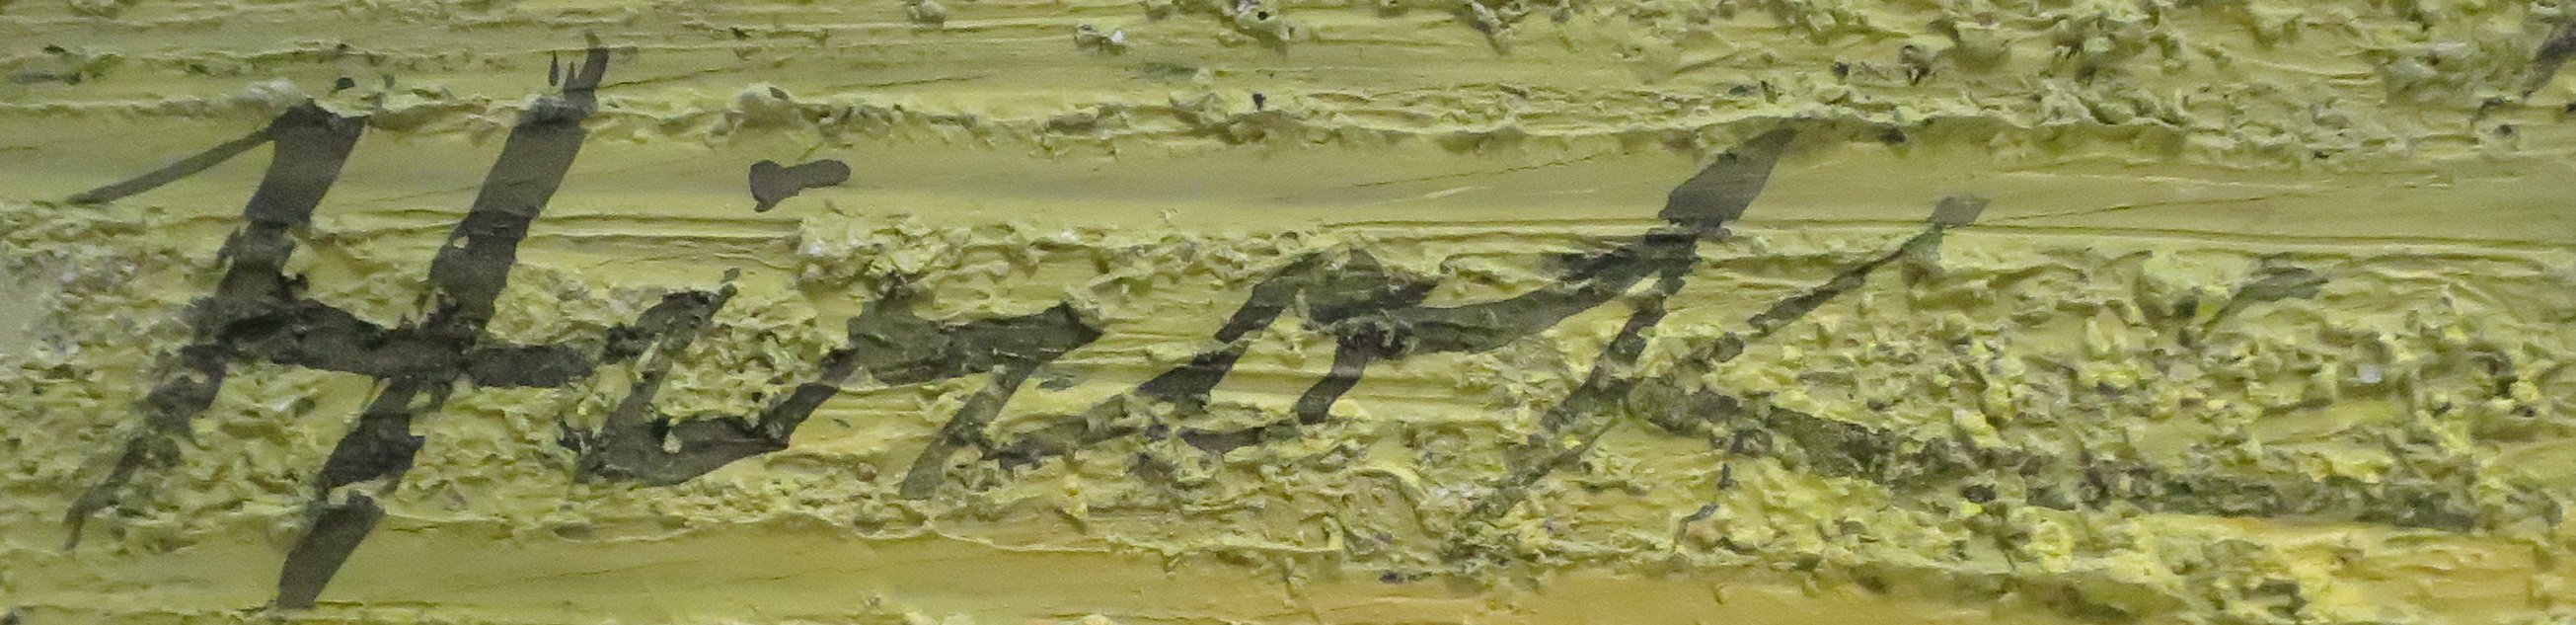
Signature of: hiroki morinoue